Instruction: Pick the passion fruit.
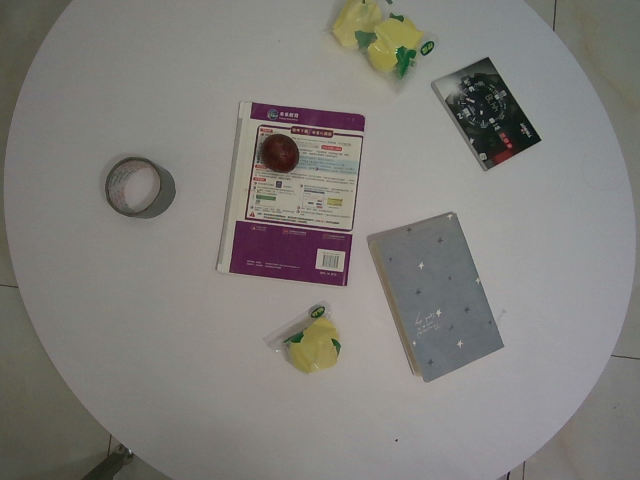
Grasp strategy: vertical